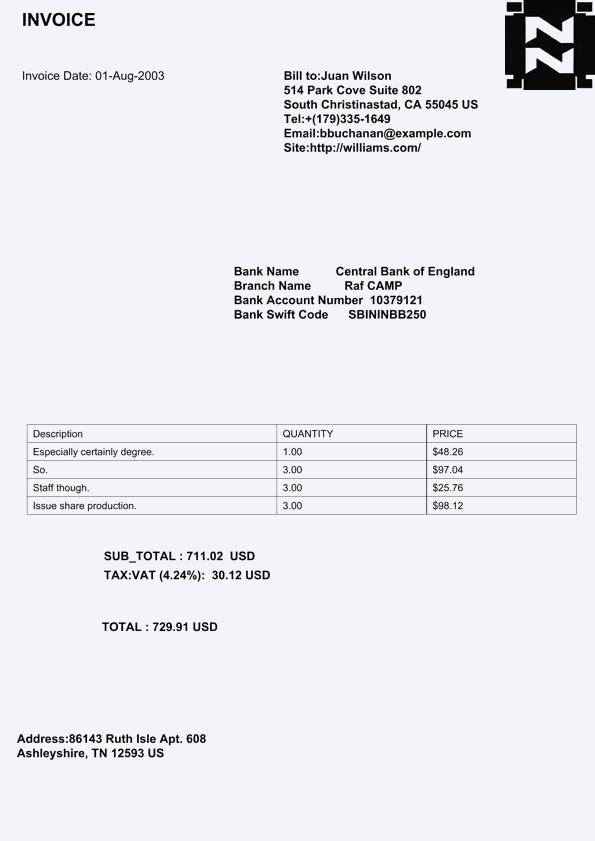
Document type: Invoice